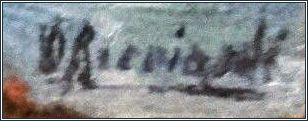
Signature of: oscar ricciardi